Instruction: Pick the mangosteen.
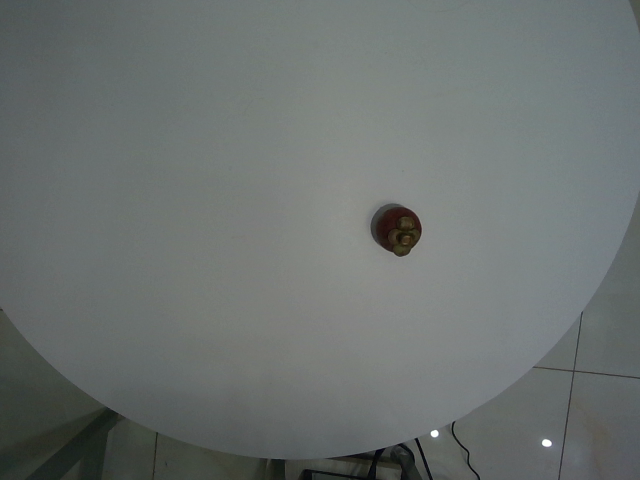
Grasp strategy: vertical